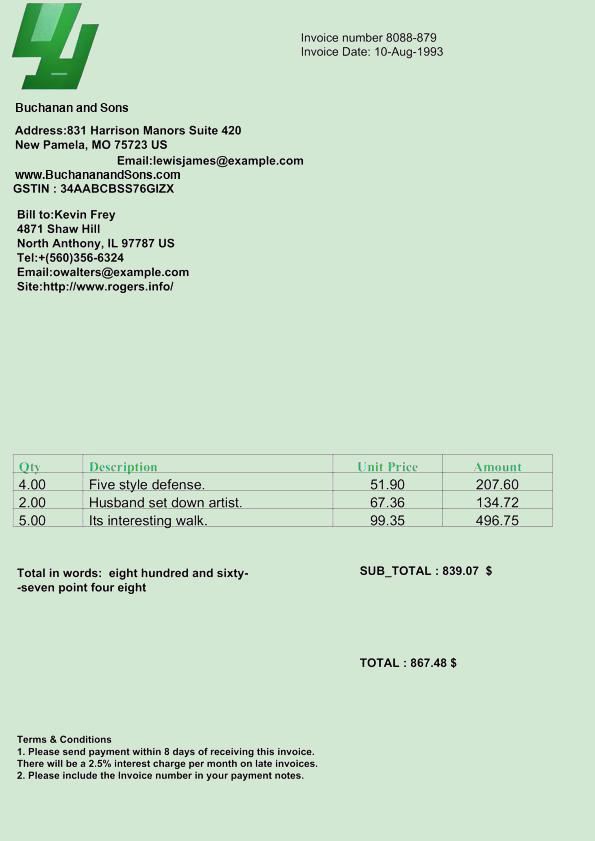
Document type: Invoice